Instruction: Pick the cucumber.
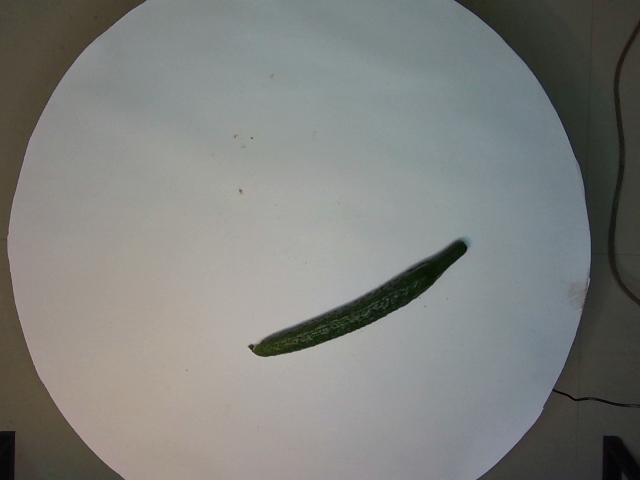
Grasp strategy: vertical